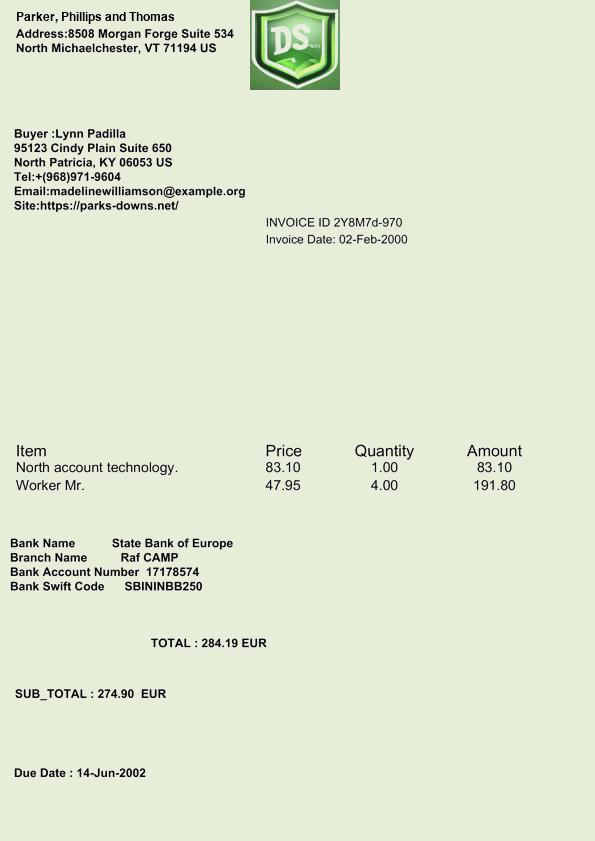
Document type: Invoice